Question: How does the patient history play a role?
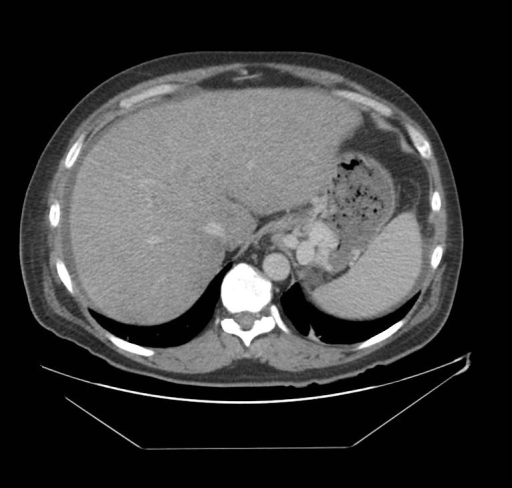
Answer: The patient's history of 49 y/o white male with a history of heavy EtOH use (3-4 hard dinks per day over past 35 years) complains of persistent bruising after two recent falls in which he did not lose consciousness.  Pt reports yellowing of his skin and eyes, and a bloated abdomen over past five days.  He has had several no bleeds in the past two days, and two black and tarry foul smelling stools.  No episodes of hemoptysis is key in understanding the case.